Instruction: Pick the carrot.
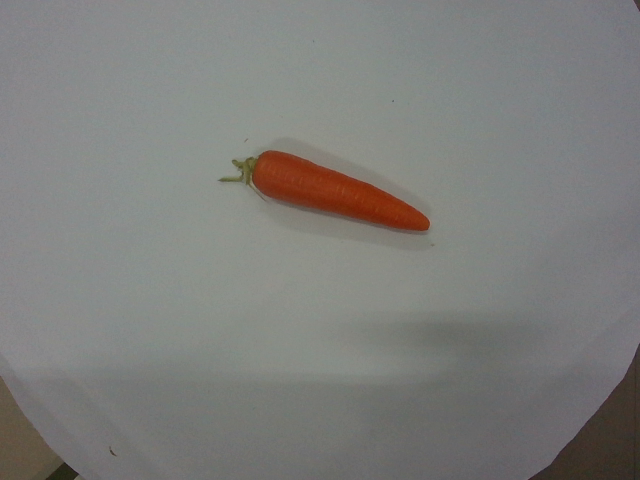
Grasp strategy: vertical